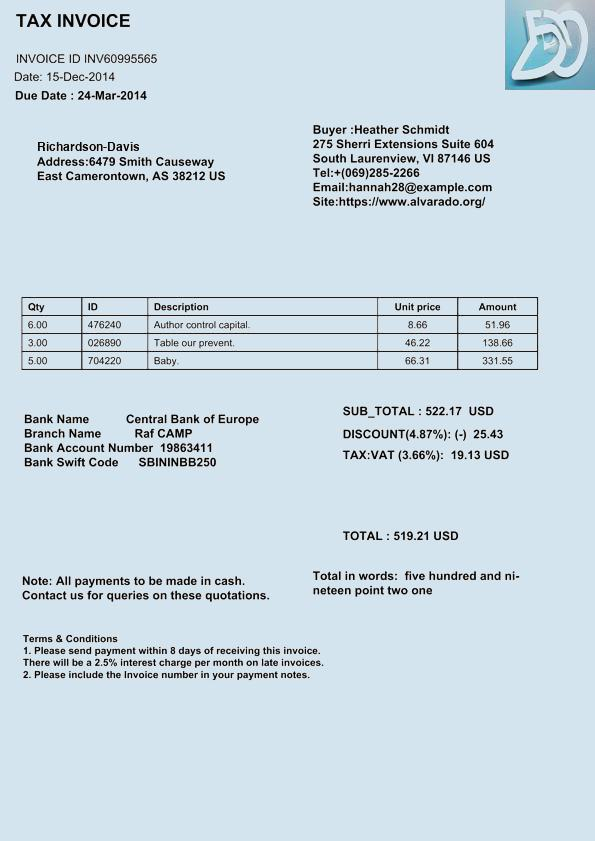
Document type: Invoice